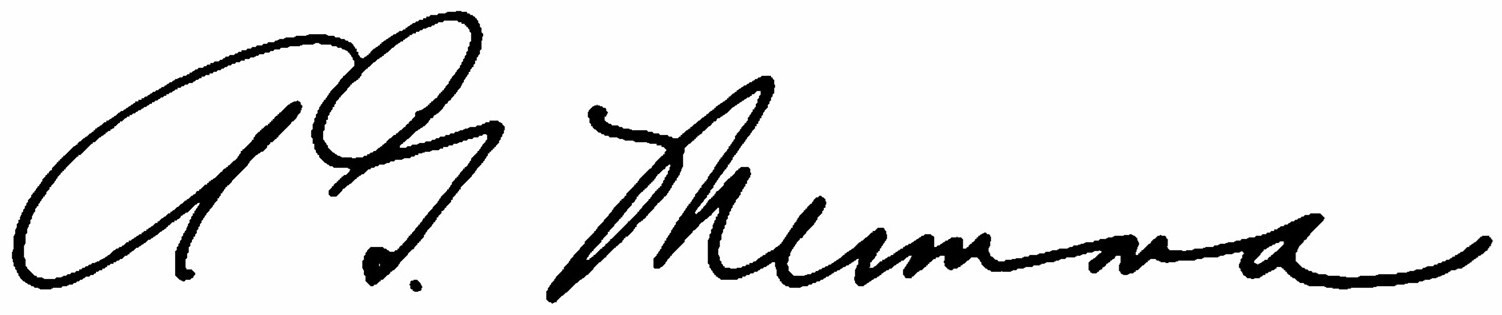
Signature of: albert g mumma